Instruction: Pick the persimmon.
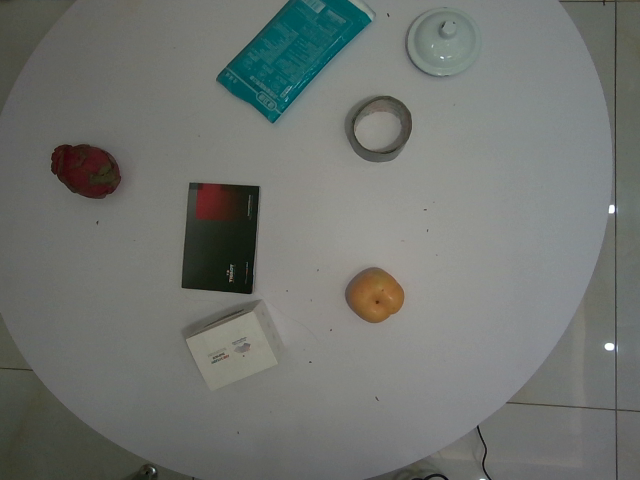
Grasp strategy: vertical